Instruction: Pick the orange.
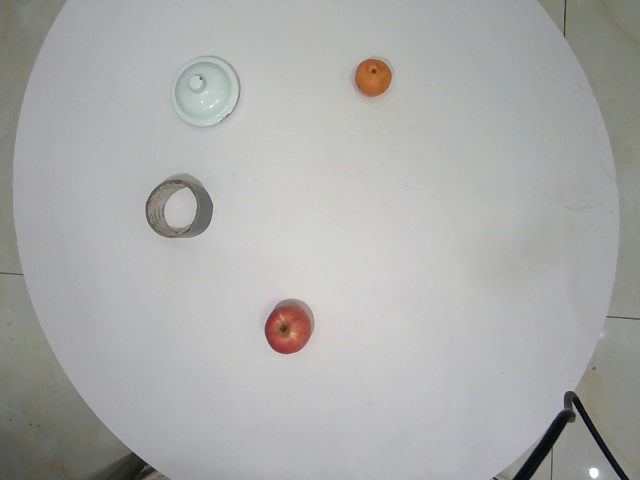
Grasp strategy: vertical